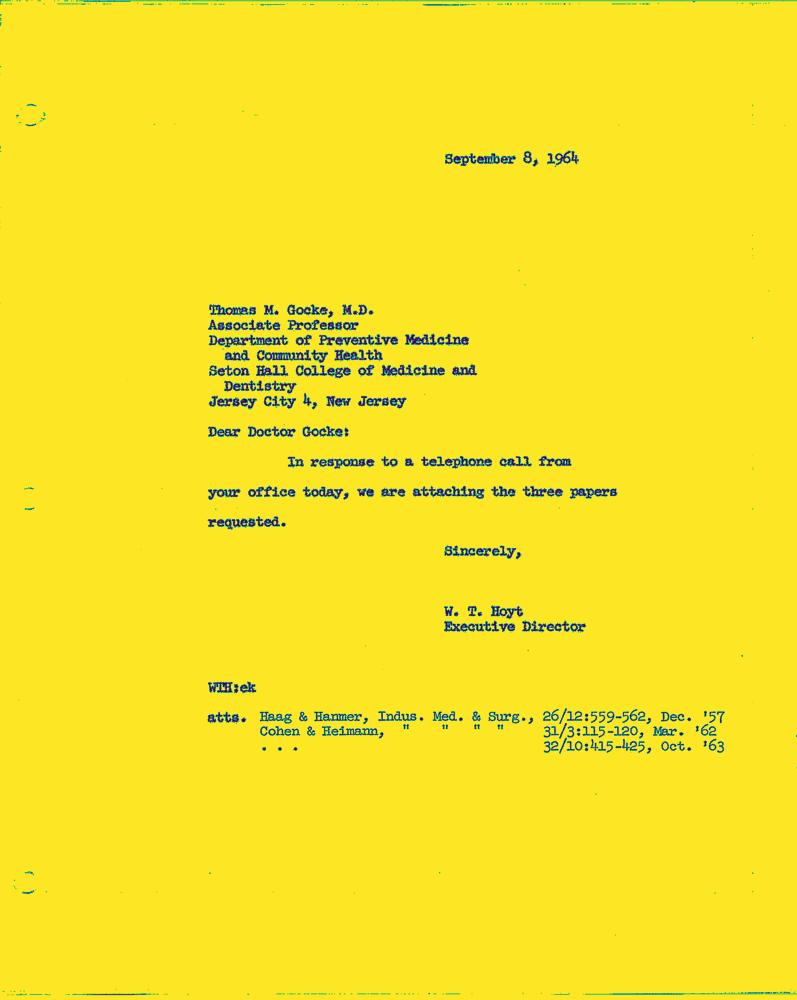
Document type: Invoice-Doc